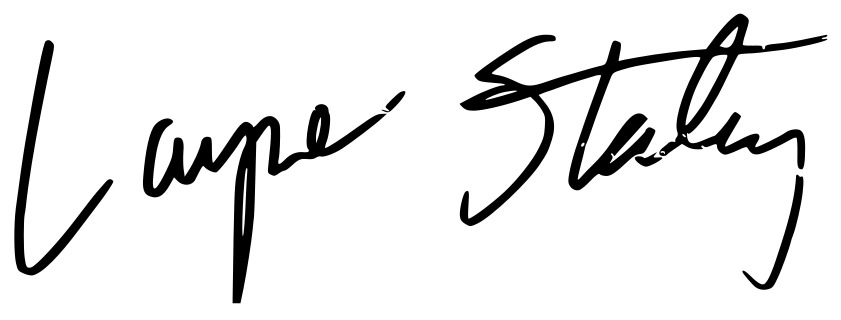
Signature of: layne staley